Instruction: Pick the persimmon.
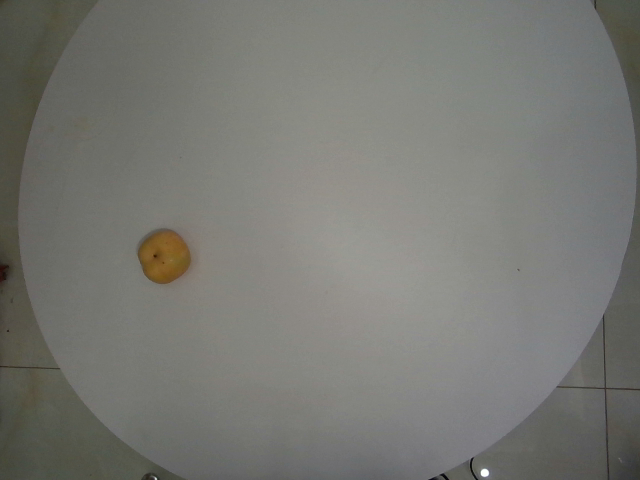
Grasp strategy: vertical